Question: Explain the disease:
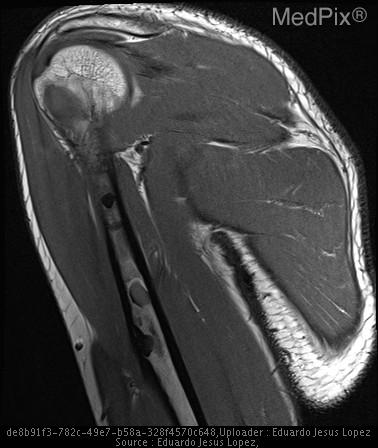
Answer: The disease is discussed as: Fibrous dysplasia is a skeletal developmental anomaly of the bone-forming mesenchyme that manifests as a defect in osteoblastic differentiation and maturation. It is a nonhereditary disorder of unknown cause.

In fibrous dysplasia, the medullary bone is replaced by fibrous tissue, which appears radiolucent on radiographs, with the classically described ground-glass appearance. Trabeculae of woven bone contain fluid-filled cysts that are embedded largely in collagenous fibrous matrix, which contributes to the generalized hazy appearance of the bone. Fibrous dysplasia was found to affect males and females equally, but it was 50% more prevalent in the maxilla.

The following 4 disease patterns are recognized: Monostotic form, Polyostotic form, Craniofacial form and Cherubism

Monostotic Fibrous Dysplasia. Approximately 70-80% of fibrous dysplasias are monostotic. This form most frequently occurs in the rib (28%), femur (23%), tibia or craniofacial bones (10-25%), humerus, and vertebrae, in decreasing order of frequency.

This form may present with pain or a pathologic fracture in patients aged 10-70 years, but this form most frequently occurs in those aged 10-30 years. The degree of bone deformity of the monostotic form is relatively less severe than that of the polyostotic type. No clearly documented evidence supports conversion of the monostotic form to the polyostotic form.

Fibrous dysplasia may be associated with endocrinopathies in 2-3% of cases; these include precocious puberty in girls, hyperthyroidism, hyperparathyroidism, acromegaly, diabetes mellitus, and Cushing syndrome. McCune-Albright syndrome may be associated with hyperthyroidism and, hence, exophthalmos.

Radiological findings:
The usual appearance of fibrous dysplasia includes a lucent lesion in the diaphysis or metaphysis, with endosteal scalloping and with or without bone expansion and the absence of periosteal reaction. Usually, the matrix of the lucency is smooth and relatively homogeneous; classically, this finding is described as a ground-glass appearance. Irregular areas of sclerosis may be present with or without calcification. The lucent lesion has a thick sclerotic border and is called the rind sign.

Follow-up:
Malignant degeneration, Estimated frequency is 0.4-1%.
The interval from the diagnosis of fibrous dysplasia to the development of malignancy varies and is usually years or decades.
Most often, skull and facial bones undergo malignant change in monostotic disease, whereas femoral and facial bones undergo malignant change in polyostotic disease.
Osteosarcoma and fibrosarcoma are the most common tumors. Chondrosarcomas occur less frequently.
Radiographic features suggestive of malignant degeneration include a rapid increase in the size of the lesion and a change from a previously mineralized bony lesion to a lytic lesion. Clinical findings of increasing pain and an enlarging soft-tissue mass suggest malignant change.

Metabolic changes, Hypophosphatemic rickets and osteomalacia have been noted in patients with fibrous dysplasia.
One hypothesis to explain the associated metabolic disorder suggests that lesions such as fibrous dysplasia synthesize phosphaturic hormone.